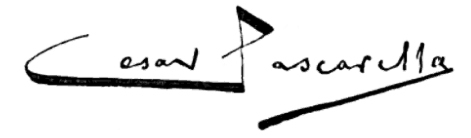
Signature of: cesare pascarella